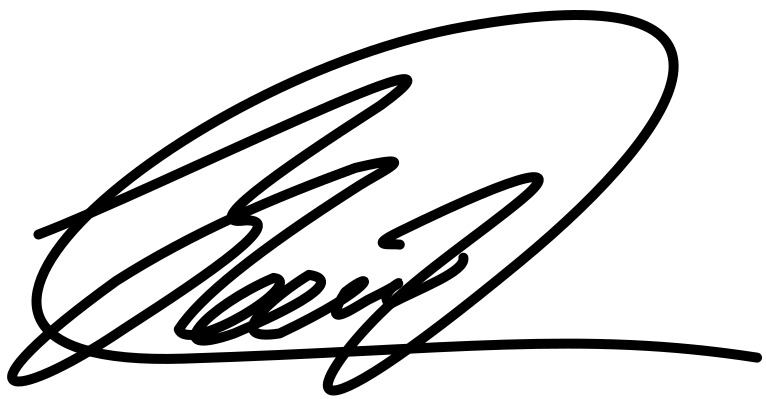
Signature of: daniil kvyat